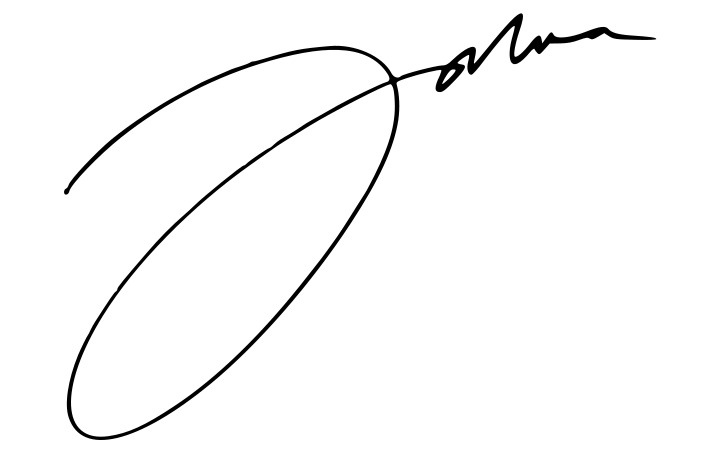
Signature of: joshua hong